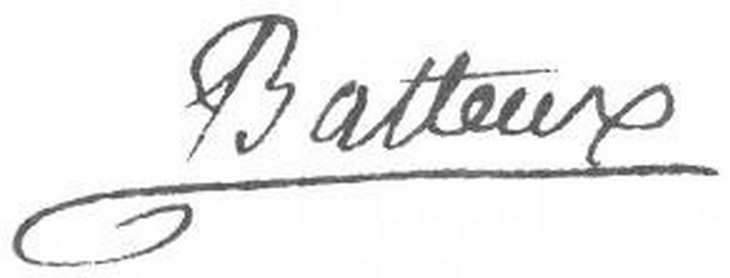
Signature of: charles batteux